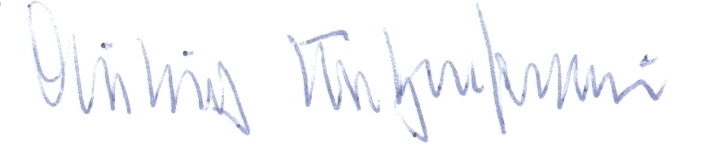
Signature of: dietrich katzenstein